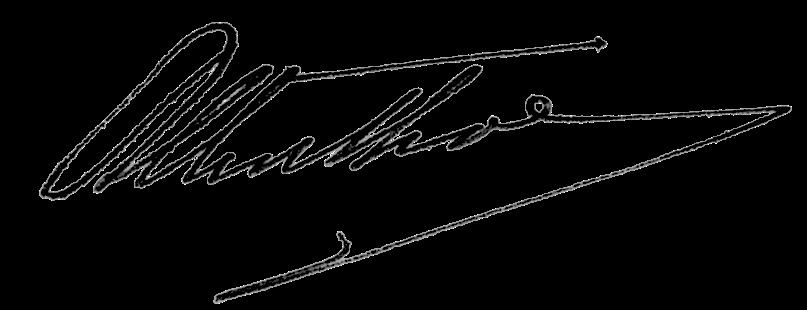
Signature of: rollin thorne sologuren